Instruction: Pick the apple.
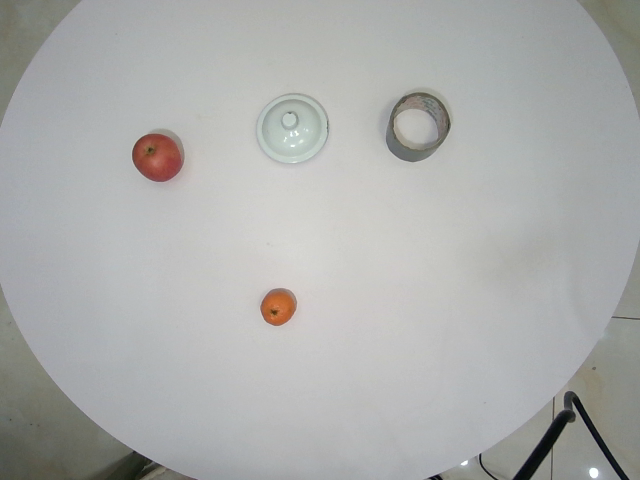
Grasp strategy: vertical